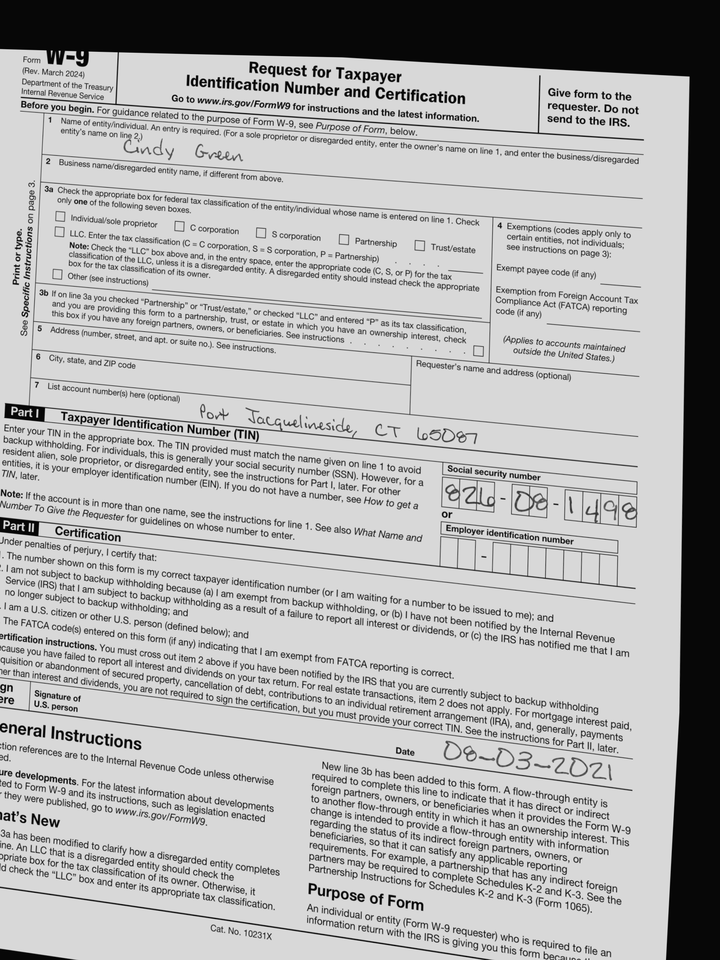
adr2: Port Jacquelineside, CT 65087
cbx: no
ssn: 826081498
enm: Cindy Green
sdt: 08-03-2021